Question: What are the imaging findings?
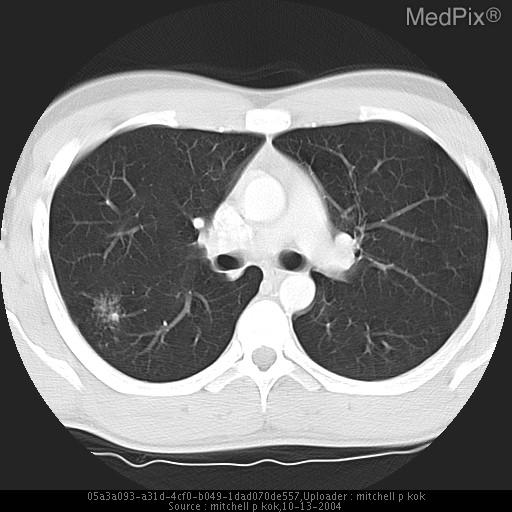
Answer: The imaging shows strandy right apical scarring and tree-in-bud opacity with minimal cystic change. Tree-in-bud opacity within superior segment of right upper lobe. No pleural effusions and no significant lymphadenopathy Right apical scarring with some cystic change and tree-in-bud opacities peripherally.

More caudal images reveal similar opacities within the periphery of the right lower lobe superior segment..